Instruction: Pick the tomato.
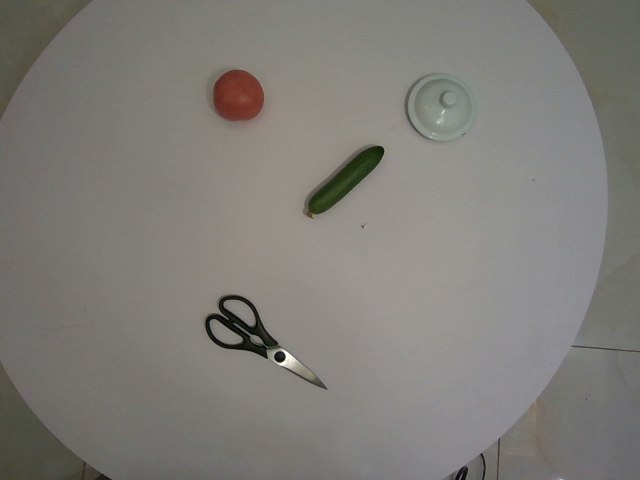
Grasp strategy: vertical